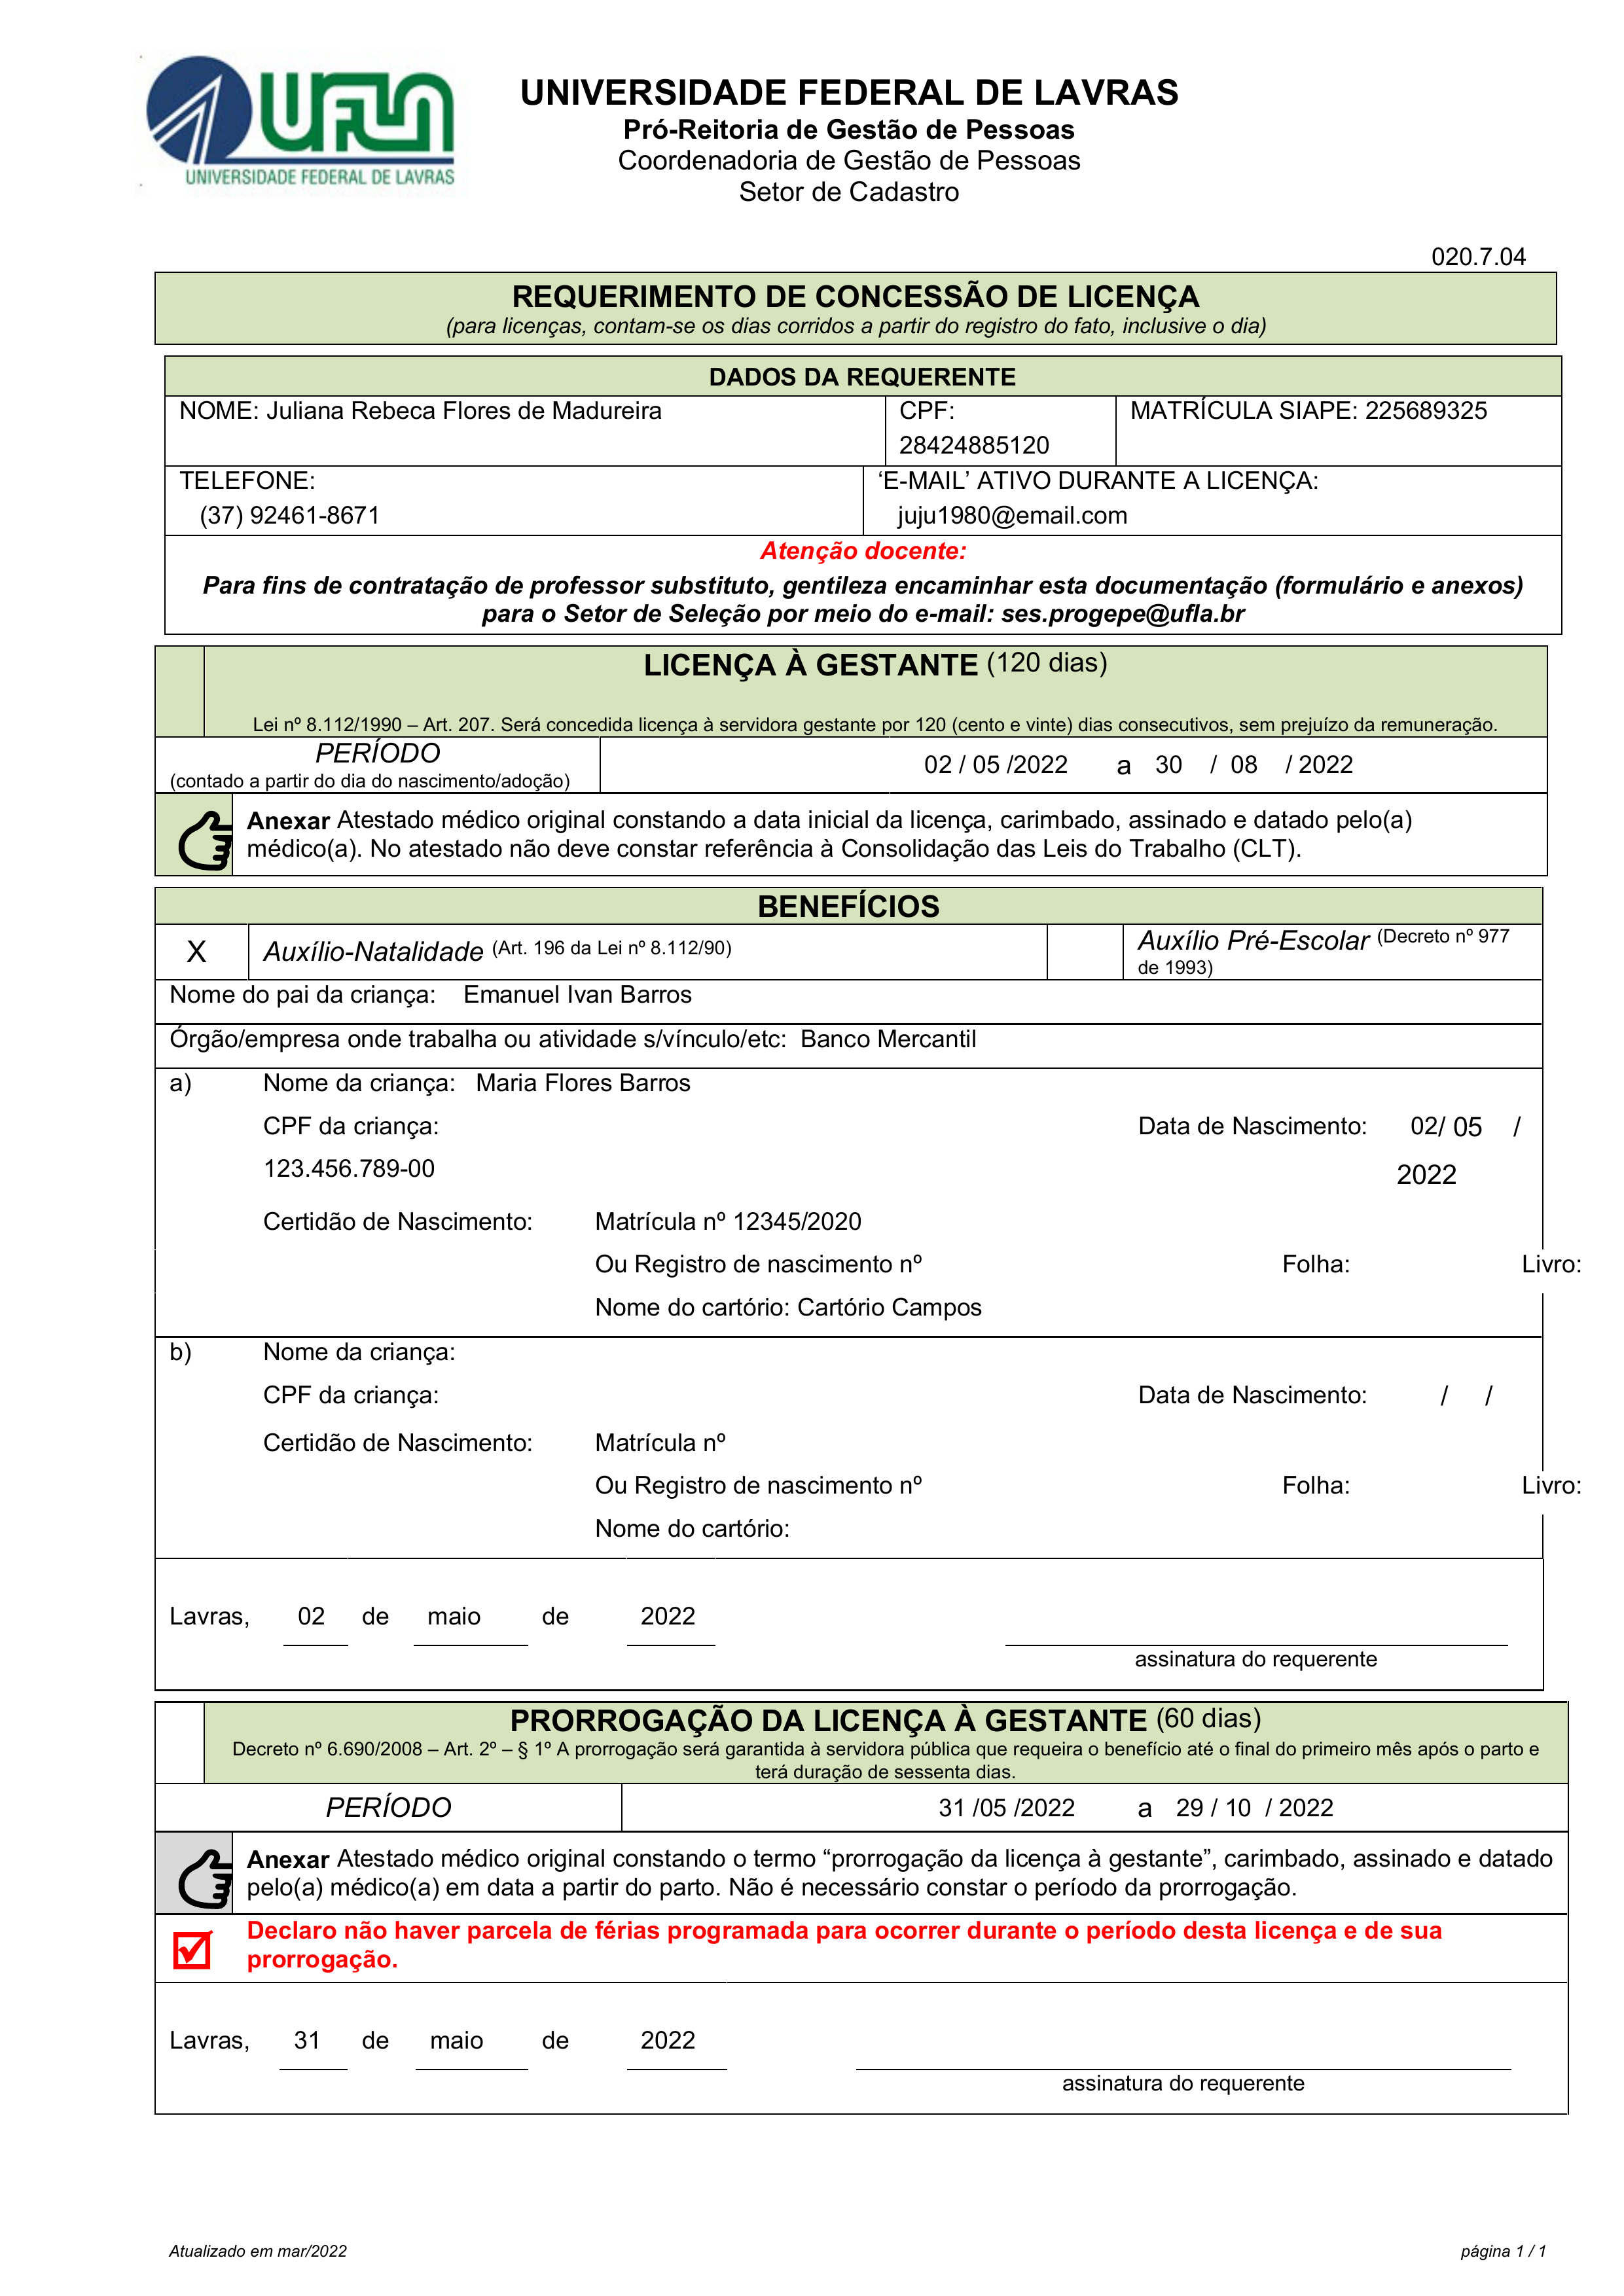
UFLA
UNIVERSIDADE FEDERAL DE LAVRAS
Pró-Reitoria de Gestão de Pessoas
Coordenadoria de Gestão de Pessoas
UNIVERSIDADE FEDERAL DE LAVRAS
Setor de Cadastro
020.7.04
REQUERIMENTO DE CONCESSÃO DE LICENÇA
(para licenças, contam-se os dias corridos a partir do registro do fato, inclusive o dia)
DADOS DA REQUERENTE
MATRÍCULA SIAPE:
225689325
NOME:
Juliana Rebeca Flores de Madureira
CPF:
28424885120
TELEFONE:
(37) 92461-8671
"E-MAIL" ATIVO DURANTE A LICENÇA:
juju1980@email.com
Atenção docente: Para fins de contratação de professor substituto, gentileza encaminhar esta documentação (formulário e anexos) para o Setor de Seleção por meio do e-mail: ses.progepe@ufla.br
LICENÇA À GESTANTE (120 dias)
PERÍODO (contado a partir do dia do nascimento/adoção)
02/05/2022 a 30/08/2022
Lei nº 8.1 12/19_90 — Art. 207. Será concedida licença à servidora gestante por 120 (cento e vinte) dias consecutivos, sem prejuízo da remuneração.
Anexar Atestado médico original constando a data inicial da licença, carimbado, assinado e datado pelo(a) médico(a). No atestado não deve constar referência à Consolidação das Leis do Trabalho (CLT).
BENEFÍCIOS
Auxílio Pré-Escolar (Pecreto nº 977 de1993)
Auxilio-Natalidade (Art. 196 da Lei nº 8.112/90)
X
Nome do pai da criança:
Emanuel Ivan Barros
Orgão/empresa onde trabalha ou atividade s/vínculo/etc:
Banco Mercantil
a)
Nome da criança:
Maria Flores Barros
CPF da criança:
123.456.789-00
Data de Nascimento:
02/05/2022
Certidão de Nascimento:
Matrícula nº
12345/2020
Registro de nascimento nº
Folha:
Livro:
Nome do cartório:
Cartório Campos
Ou
b)
Nome da criança:
CPF da criança:
Data de Nascimento:
Certidão de Nascimento:
Matrícula nº
Registro de nascimento nº
Folha:
Livro:
Nome do cartório:
Ou
Lavras, 02 de maio de 2022
assinatura do requerente
PRORROGAÇÃO DA LICENÇA À GESTANTE (60 dias)
PERÍODO
31 /05 /2022 a 29/10 /2022
Decreto nº 6.690/2008 — Art. 2º — § 1º A prorrogação será garantida à servidora E)ública que requeira o beneficio até o final do primeiro mês após o parto e terá duração de sessenta dias. - = ‘eradura¢aocdesessenads.
Anexar Atestado médico original constando o termo “prorrogação da licença à gestante”, carimbado, assinado e datado pelo(a) médico(a) em data a partir do parto. Não é necessário constar o período da prorrogação.
Declaro não haver parcela de férias programada para ocorrer durante o período desta licença e de sua prorrogação.
Lavras, 31 de maio de 2022
assinatura do reauerente
Atualizado em mar/2022
página 1/1